Question: How is the history relevant to the case?
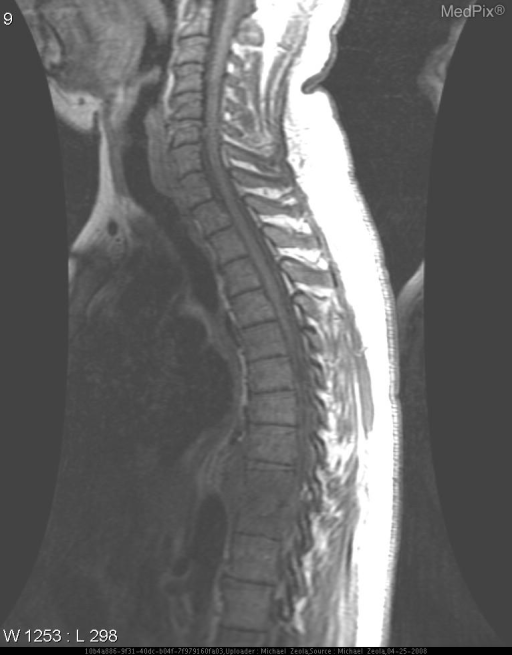
Answer: The patient's history of 52 y/o AA male recently deployed soldier who was medically evacuated due to chronic back pain that interfered with his duties as a truckdriver. While being evaluated stateside his pain worsened and he developed altered mental status, prompting a lumbar puncture which revealed signs consistent with a potential infection. An MRI was then obtained for further evalutaion. is key in understanding the case.